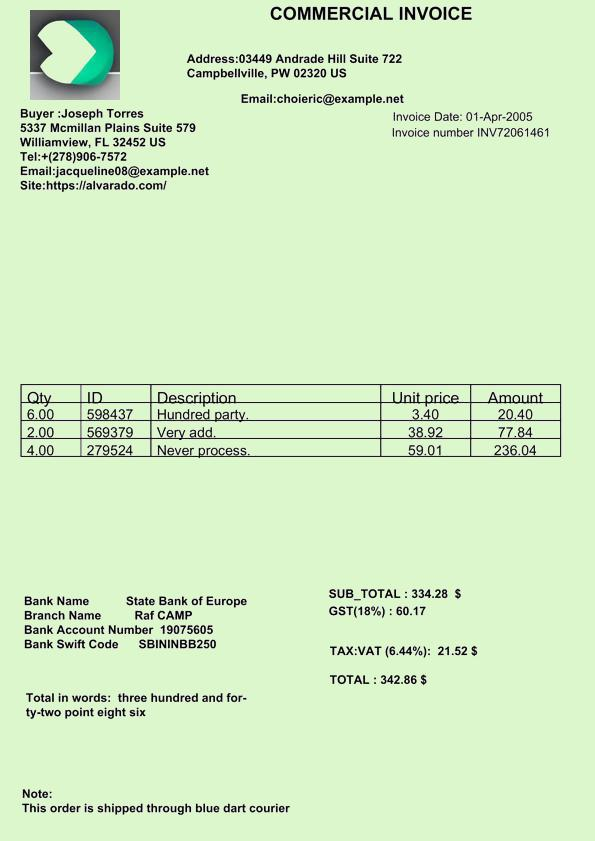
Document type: Invoice